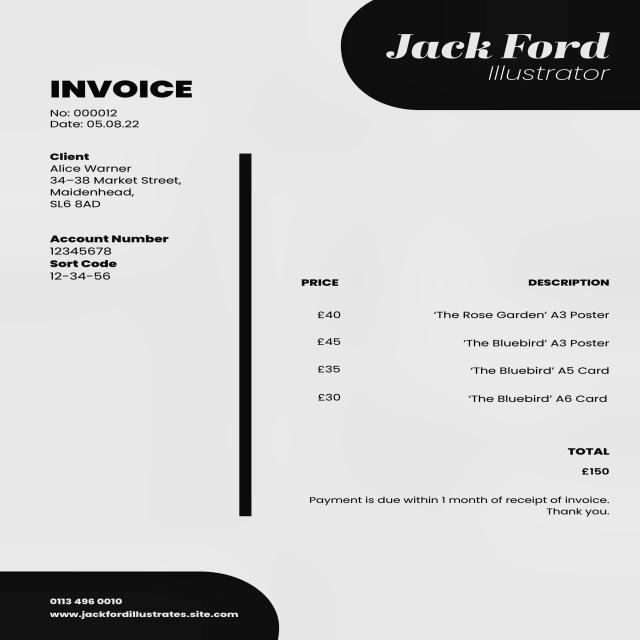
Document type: Invoice